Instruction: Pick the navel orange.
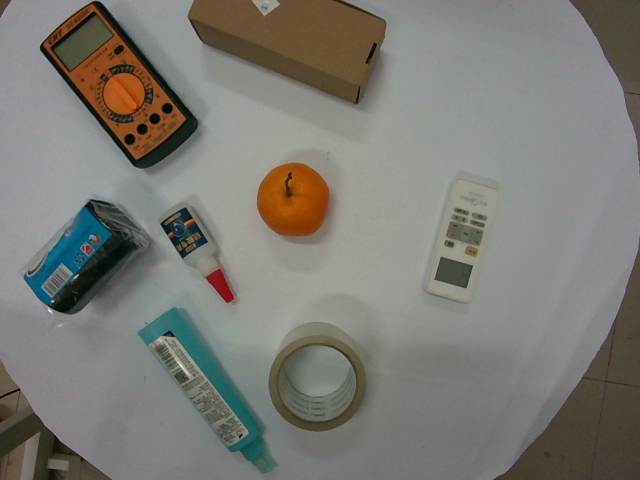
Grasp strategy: vertical